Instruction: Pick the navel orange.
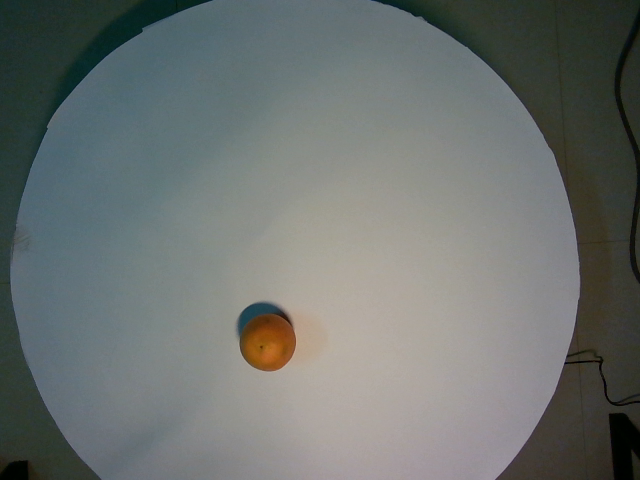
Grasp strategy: vertical